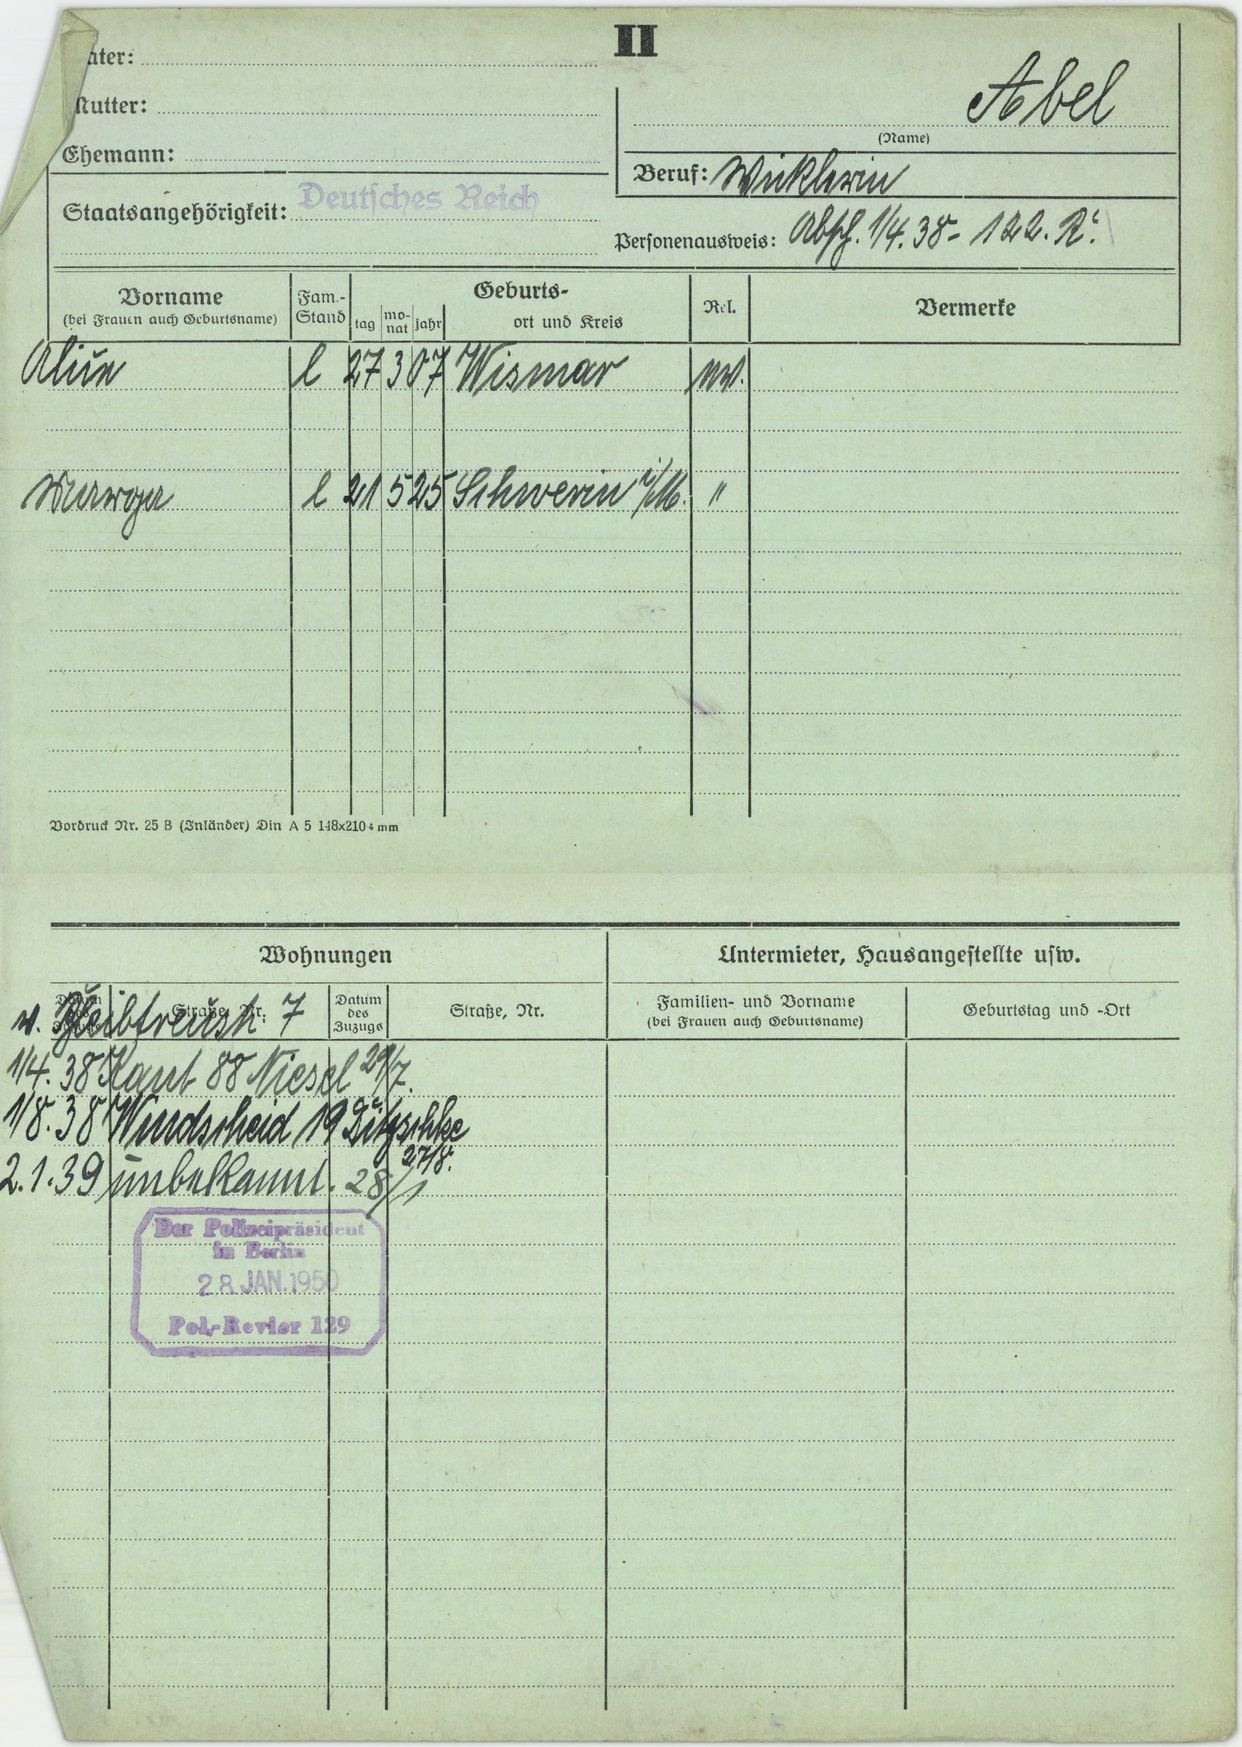
Abel